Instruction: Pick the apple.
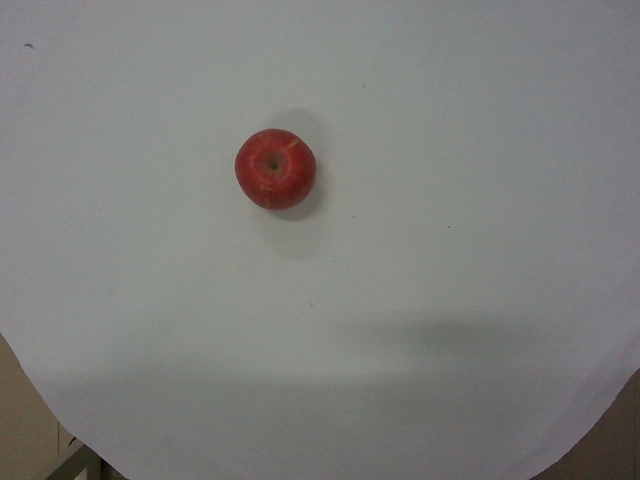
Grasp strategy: vertical